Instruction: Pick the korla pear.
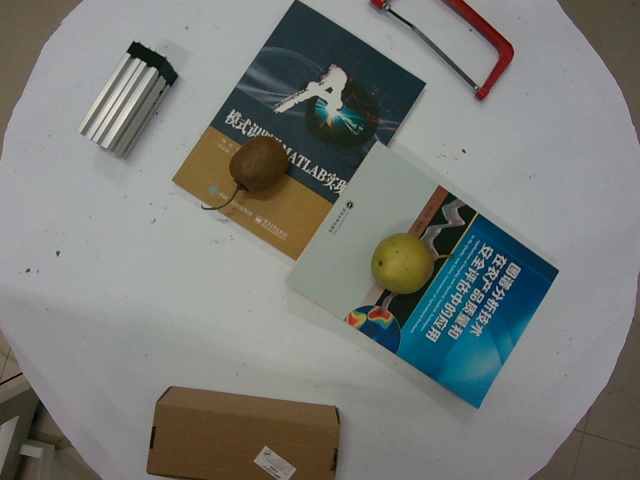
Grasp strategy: vertical